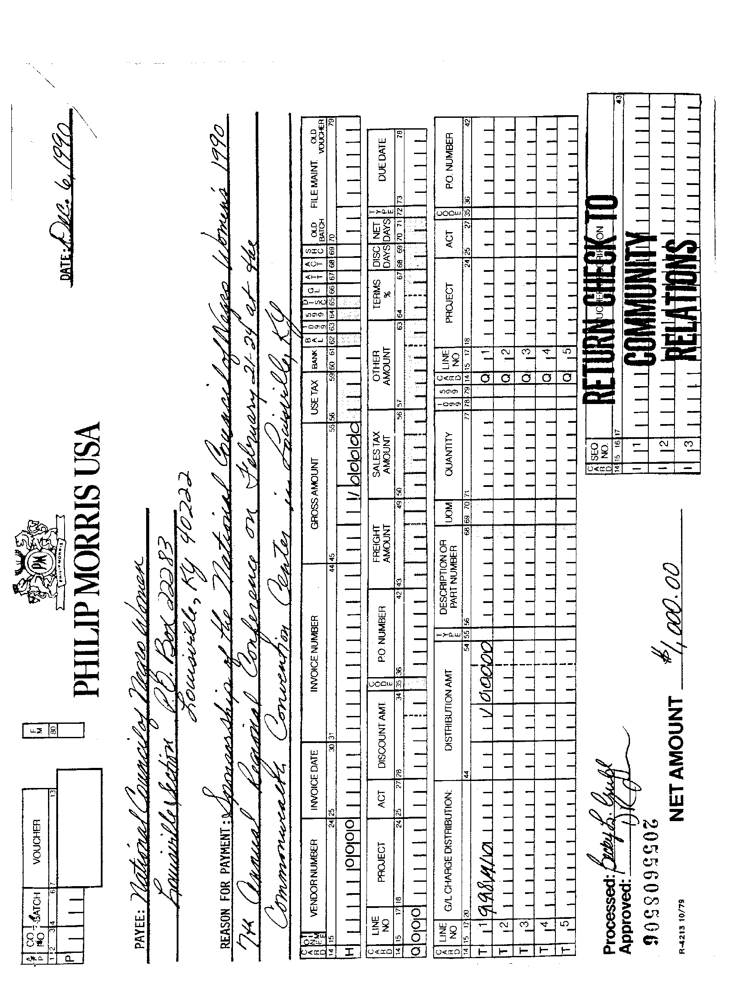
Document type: Invoice